Question: In what way does the history help explain the case?
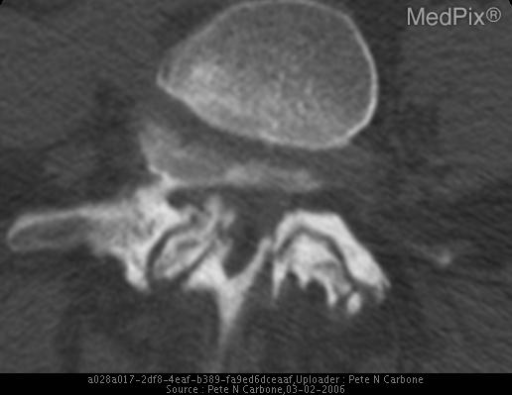
Answer: The patient's history of 51 year-old Caucasian female with progressive low back pain. is key in understanding the case.